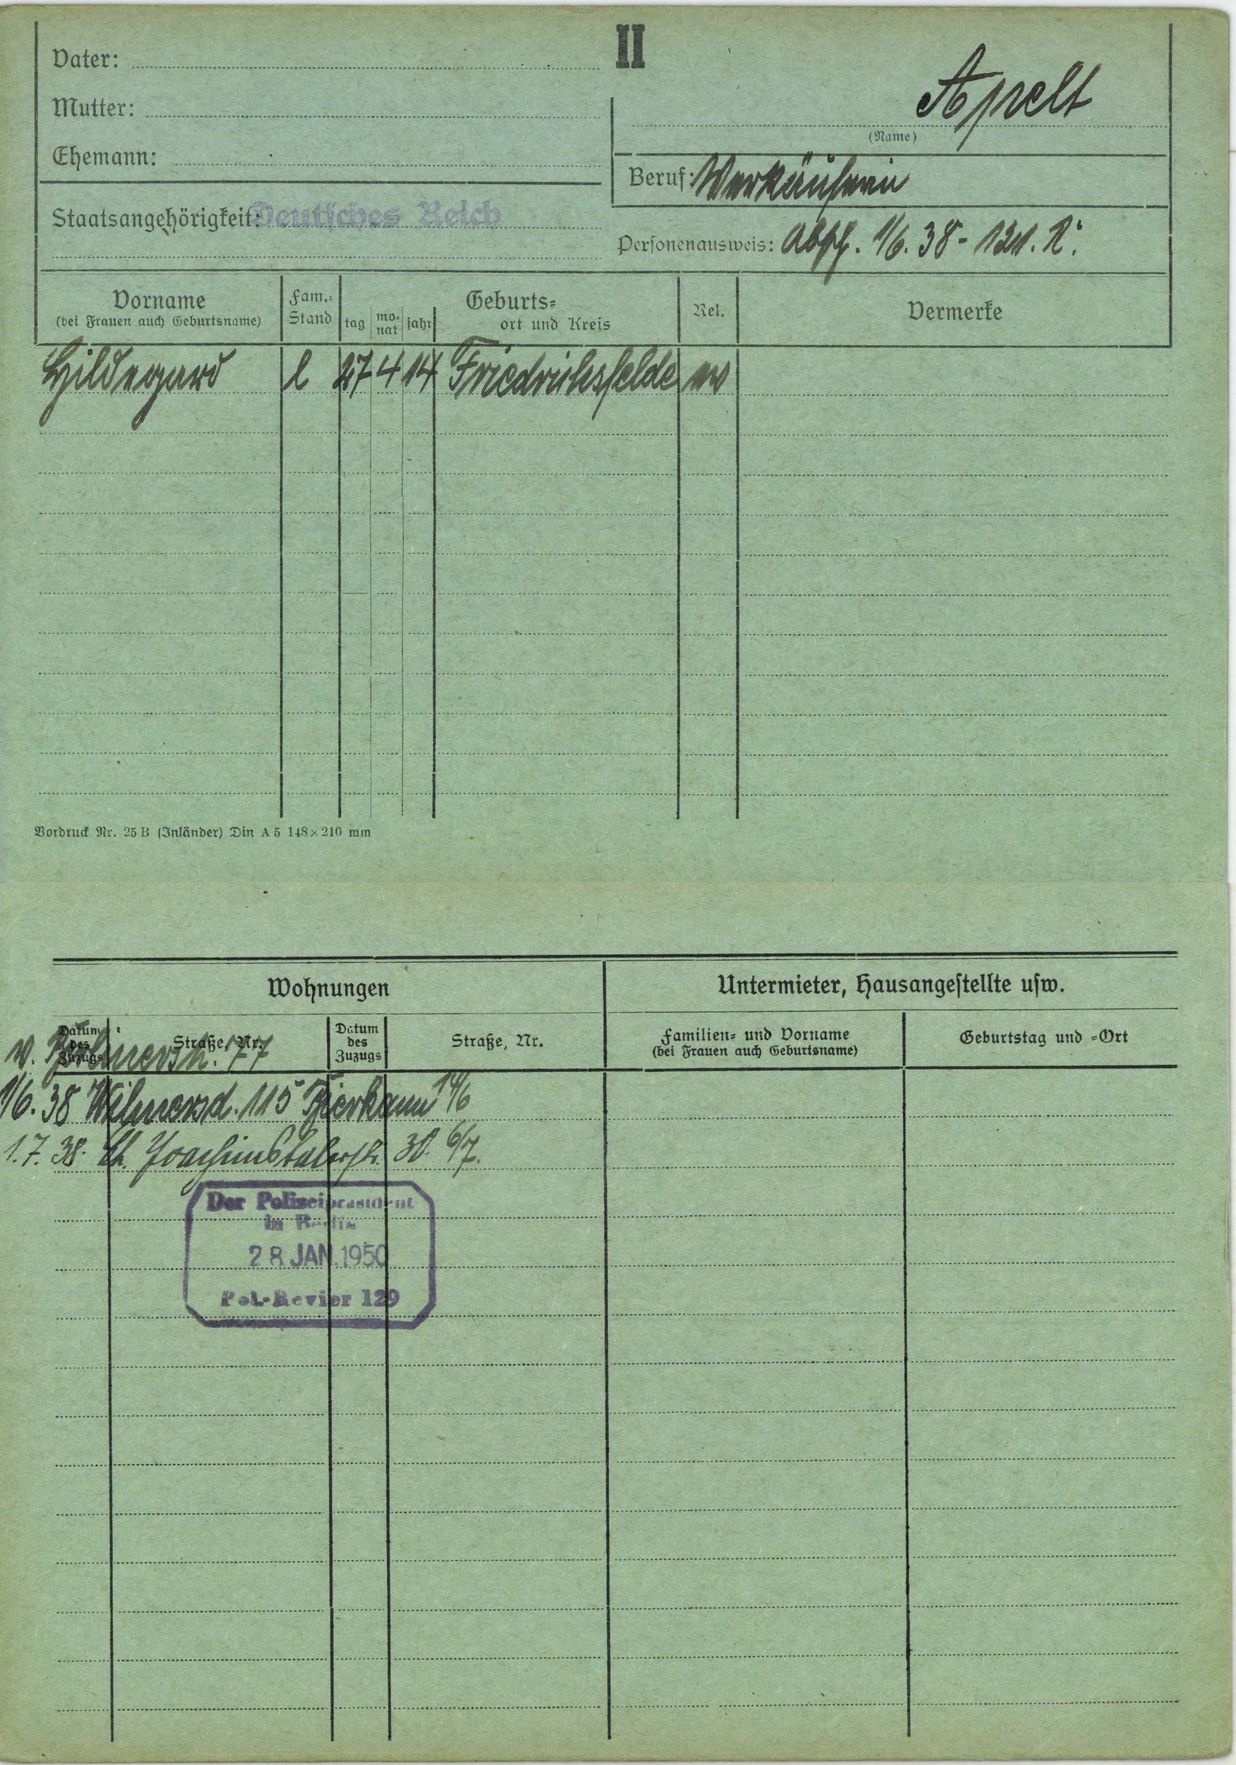
Apelt